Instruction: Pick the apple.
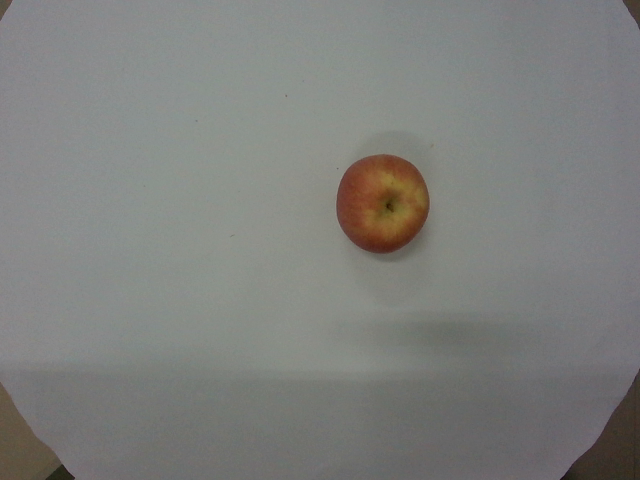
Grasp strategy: vertical